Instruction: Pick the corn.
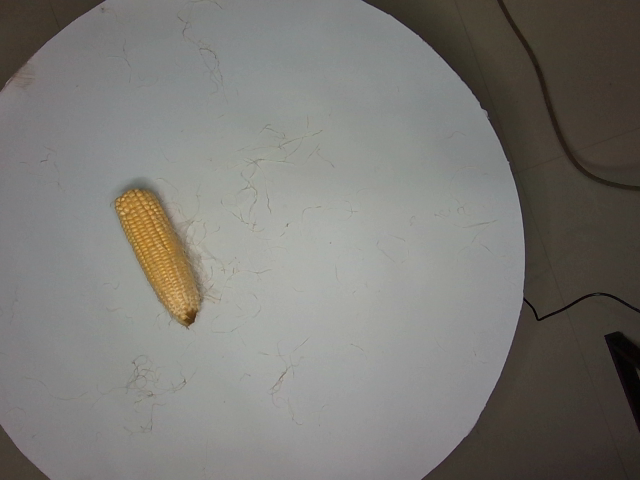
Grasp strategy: vertical